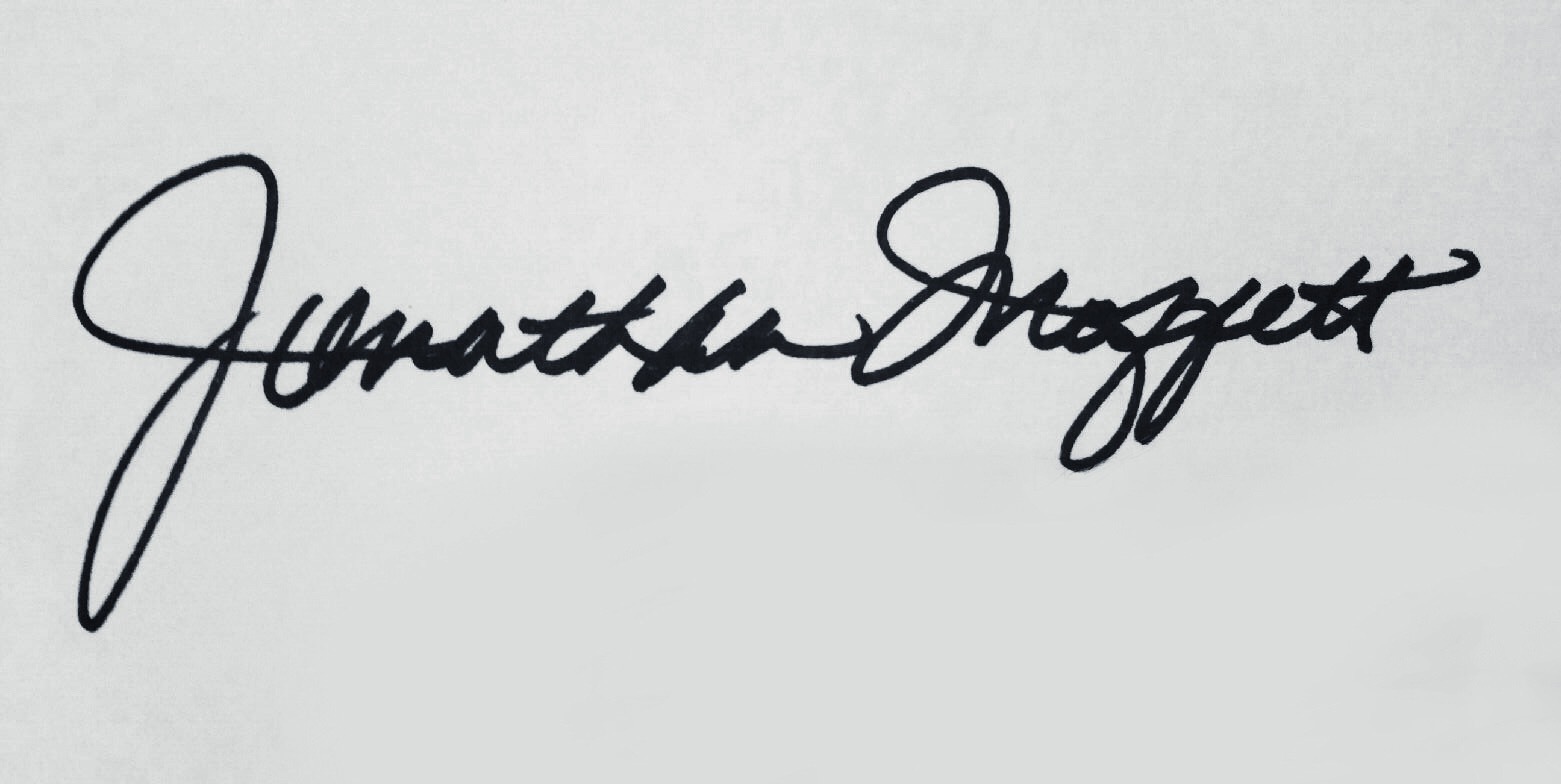
Signature of: jonathan moffett